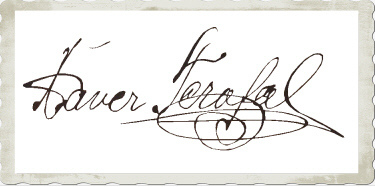
Signature of: xaver terofal